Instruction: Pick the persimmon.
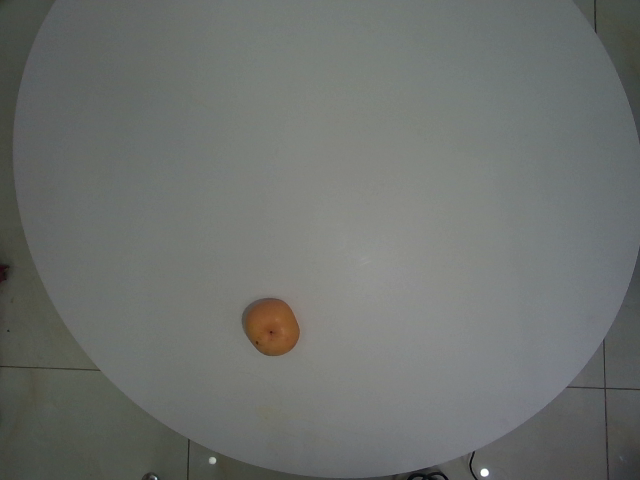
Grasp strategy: vertical